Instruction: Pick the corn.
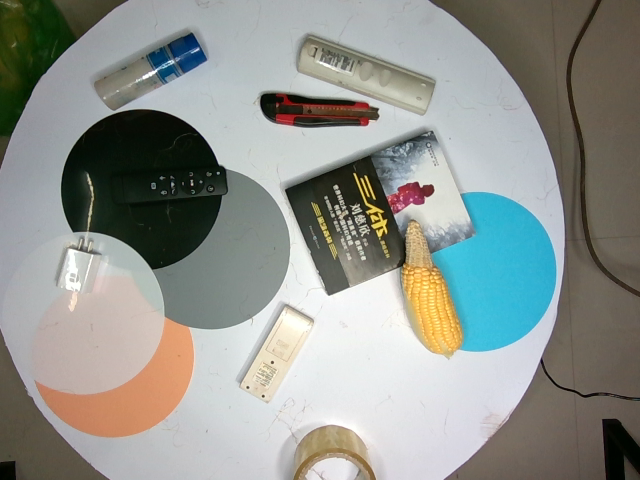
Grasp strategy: vertical